Question: What is the potential diagnosis?
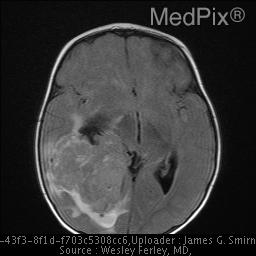
Answer: The possible diagnosis includes Choroid plexus carcinoma
Choroid plexus papilloma
PNET
Medulloepithelioma (infants)
Teratoma
Metastatic Adenocarcinoma (adults).